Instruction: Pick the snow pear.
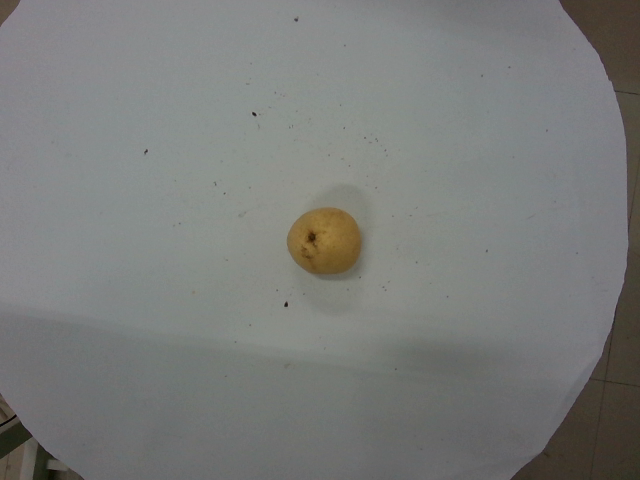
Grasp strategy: vertical